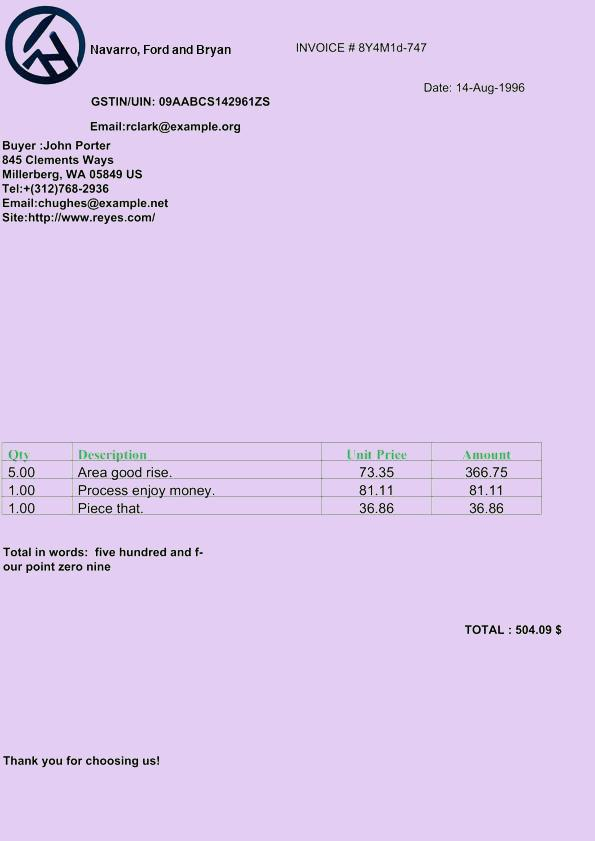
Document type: Invoice